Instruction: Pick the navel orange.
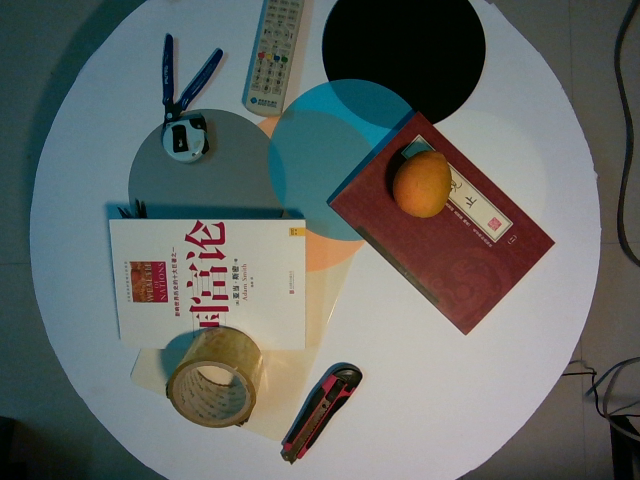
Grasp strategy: vertical